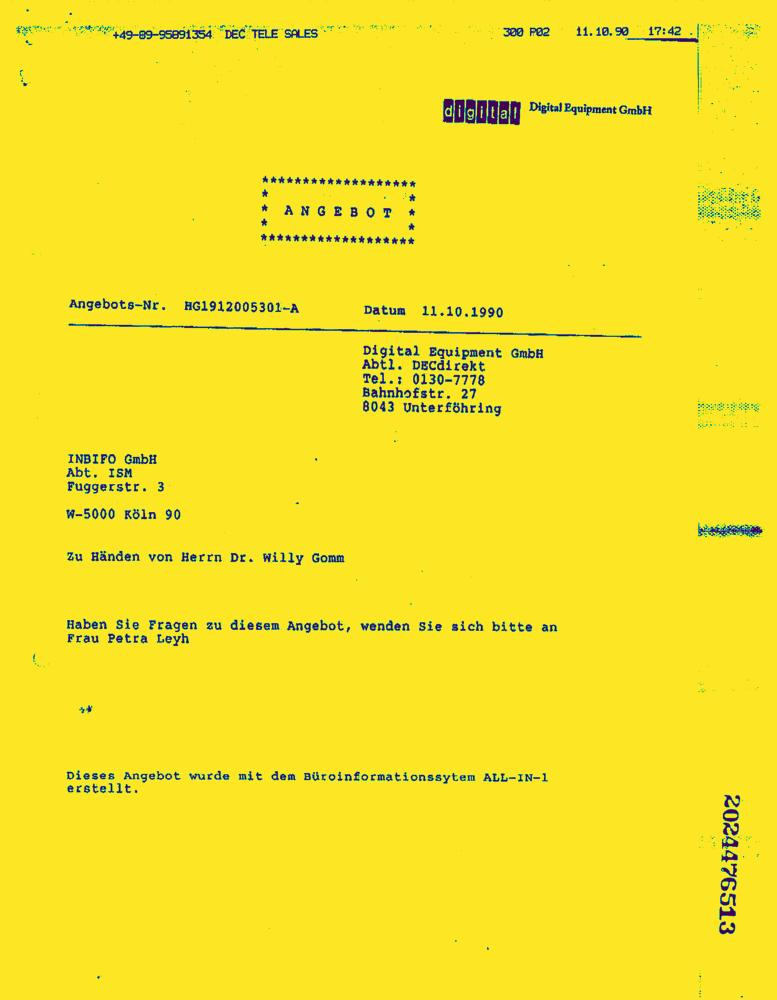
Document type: Invoice-Doc